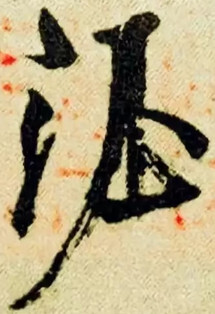
Signature of: emperor xuanzong of tang